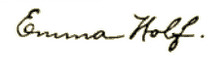
Signature of: emma wolf